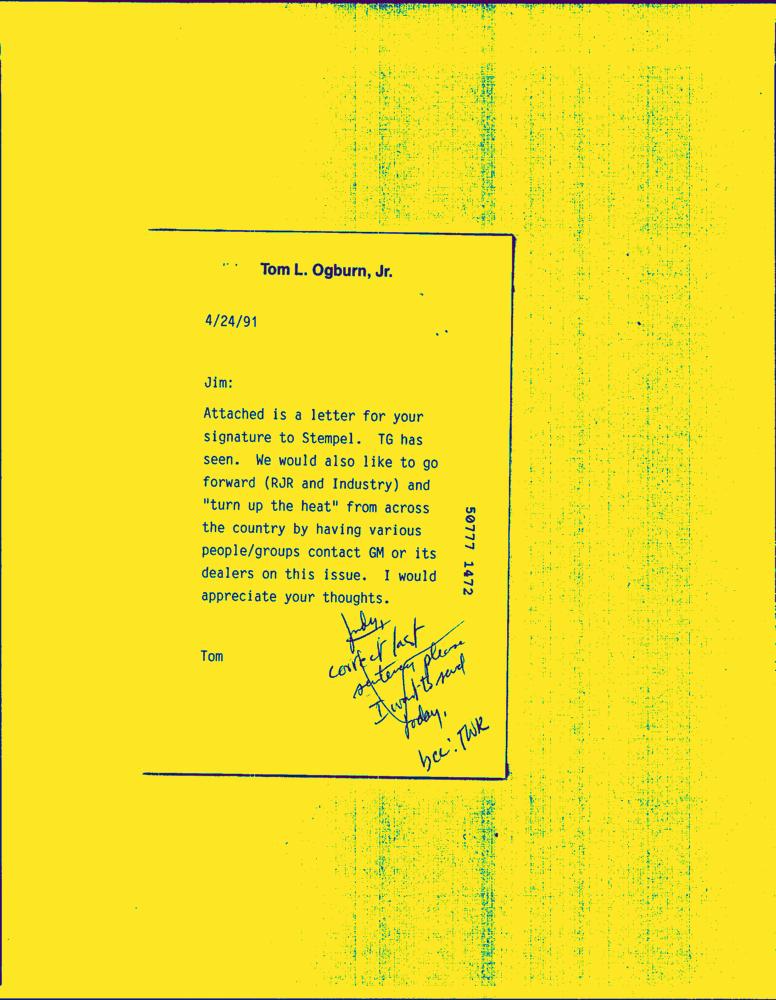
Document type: Letter-Doc